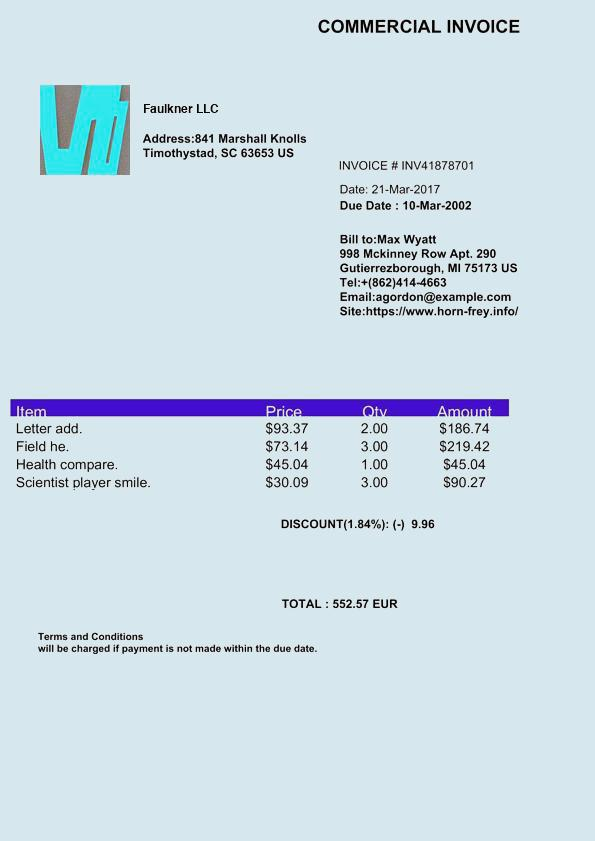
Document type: Invoice